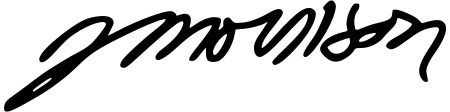
Signature of: jim morrison